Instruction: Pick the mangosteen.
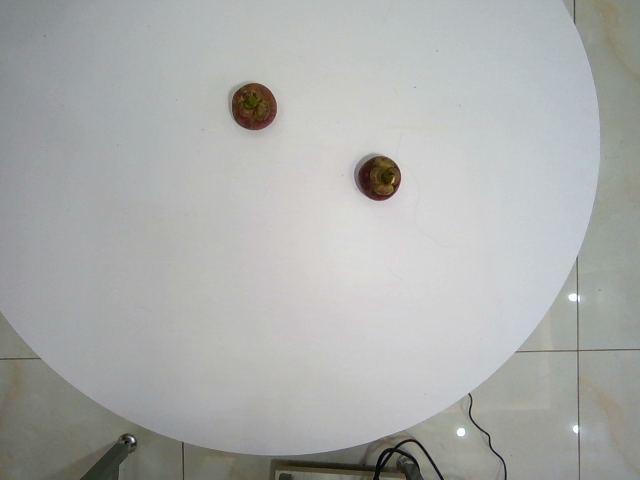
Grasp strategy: vertical